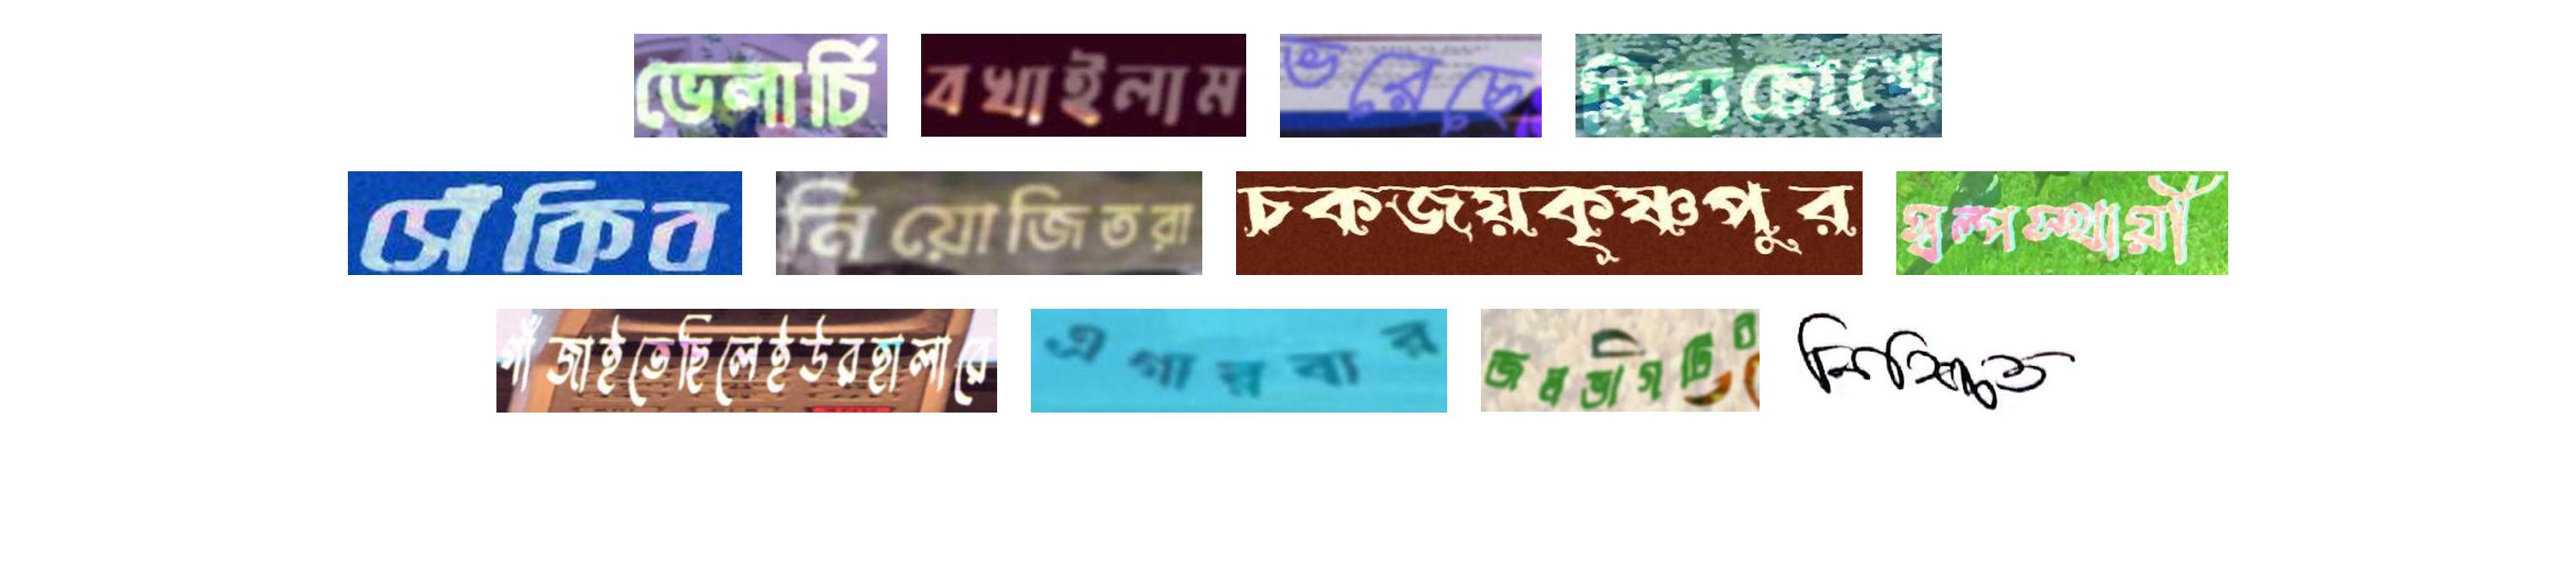
ভেলার্চি বখাইলাম ভরেছে দিব্যচোখে
সেঁকিব নিয়োজিতরা চকজয়কৃষ্ণপুর স্বল্পস্থায়ী
গাঁজাইতেছিলেইউরহালারে এগারবার জলভাগটির নিশ্চিত